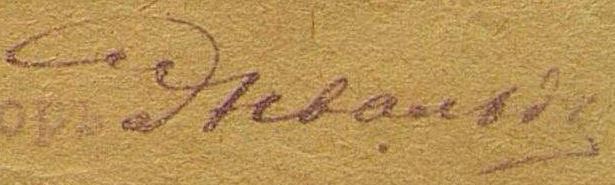
Signature of: mikhail envald